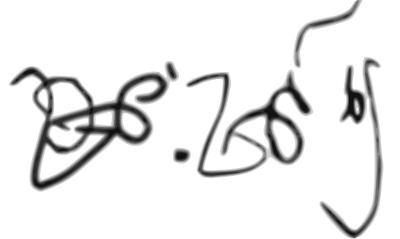
Signature of: constantine i of georgia